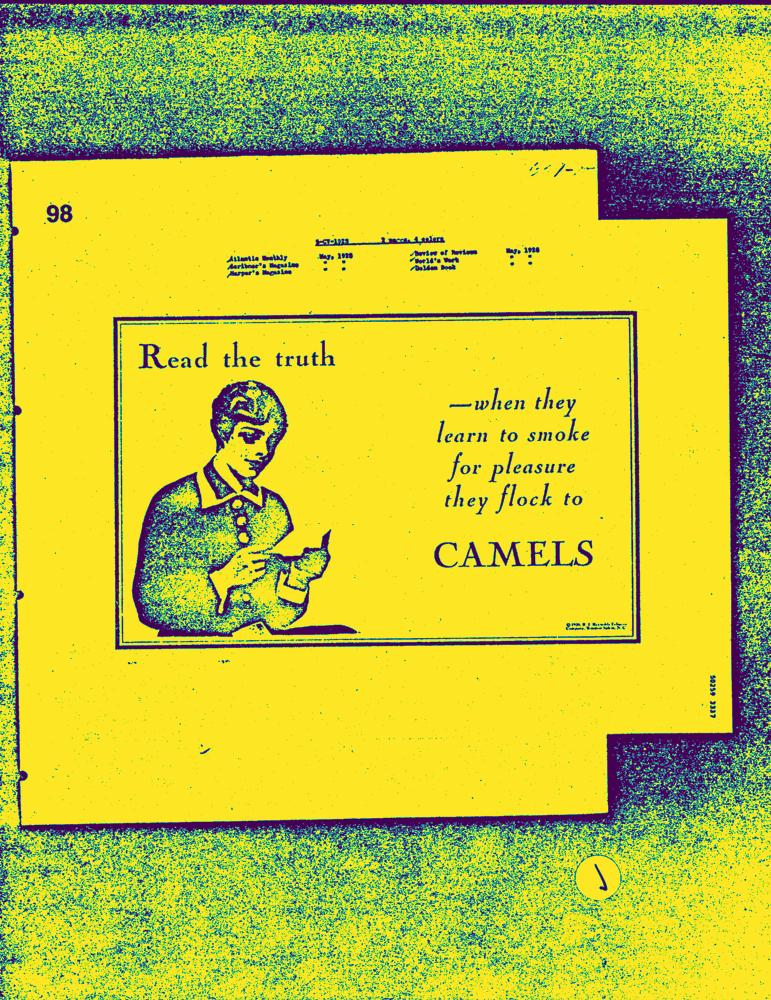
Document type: AD